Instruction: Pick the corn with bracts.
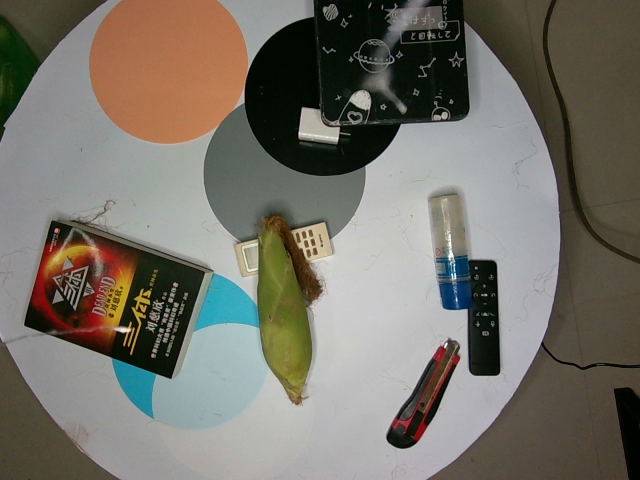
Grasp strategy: vertical